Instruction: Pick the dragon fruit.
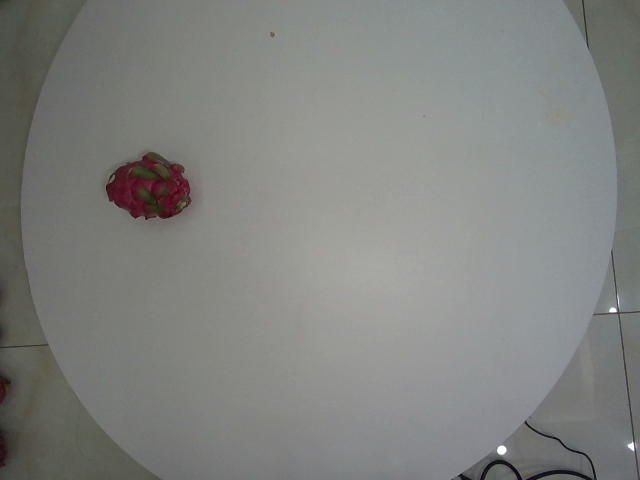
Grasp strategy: vertical